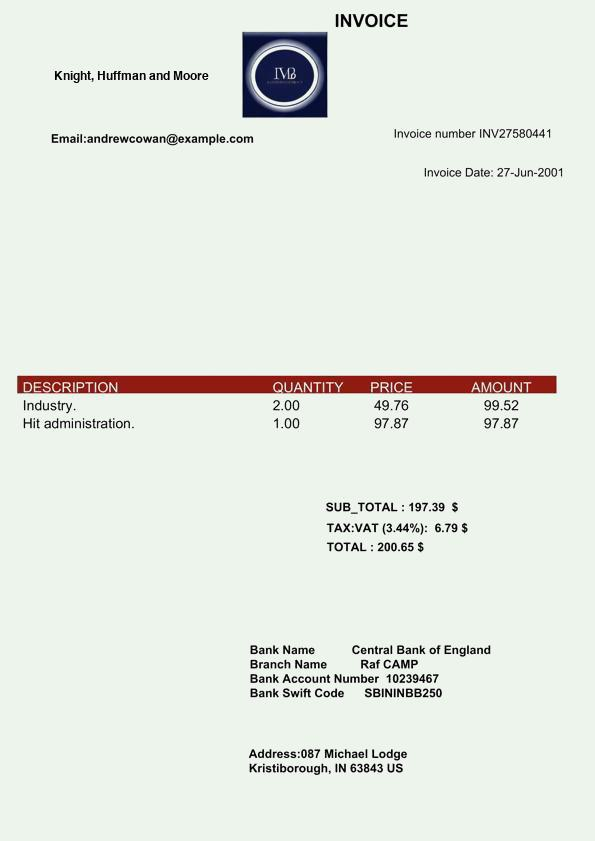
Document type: Invoice